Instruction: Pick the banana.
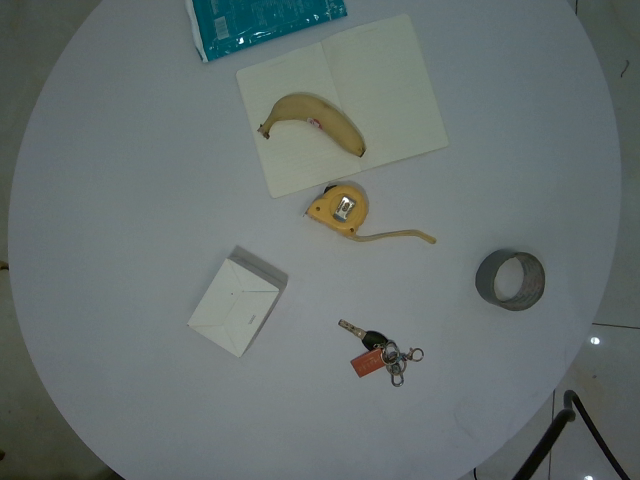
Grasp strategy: vertical